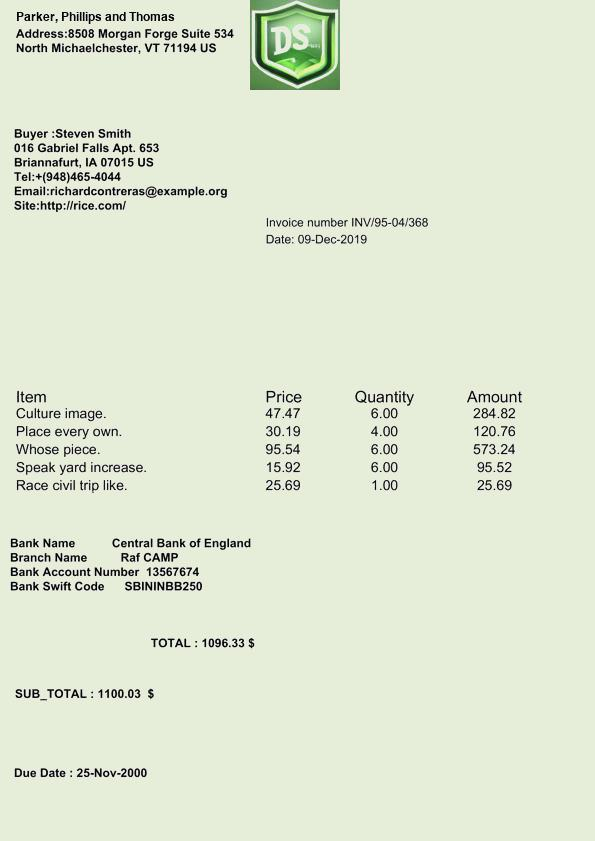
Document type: Invoice